Question: How does the patient history play a role?
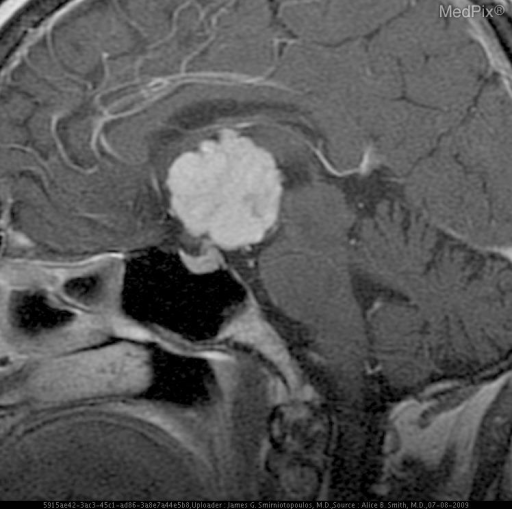
Answer: The patient's history of 46 y.o. woman with progressive headache over several months. is key in understanding the case.